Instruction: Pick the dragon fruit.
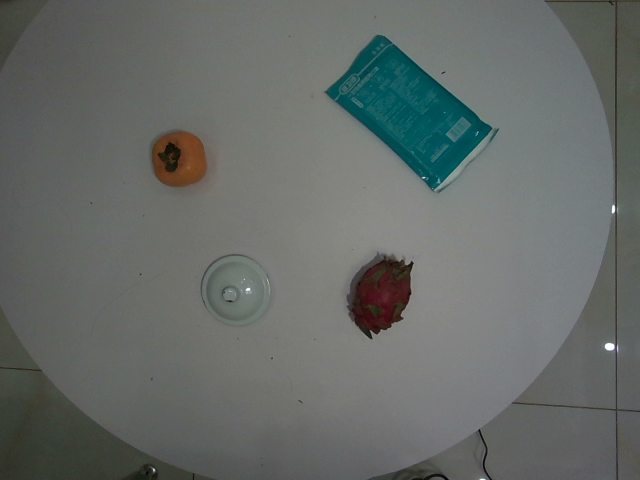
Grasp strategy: vertical